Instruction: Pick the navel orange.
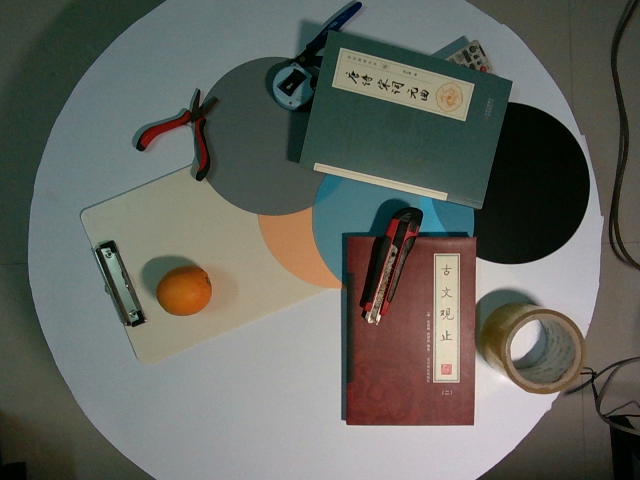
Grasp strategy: vertical